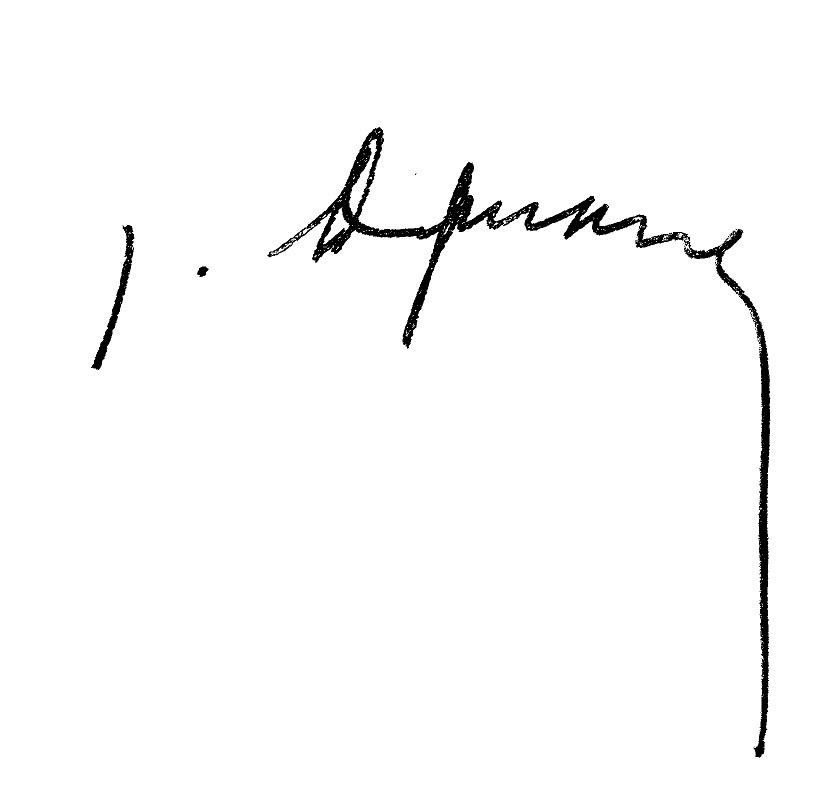
Signature of: joseph desmars